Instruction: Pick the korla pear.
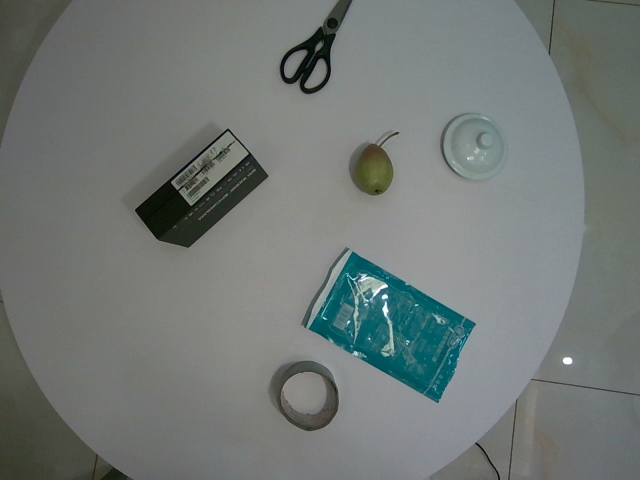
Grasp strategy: vertical